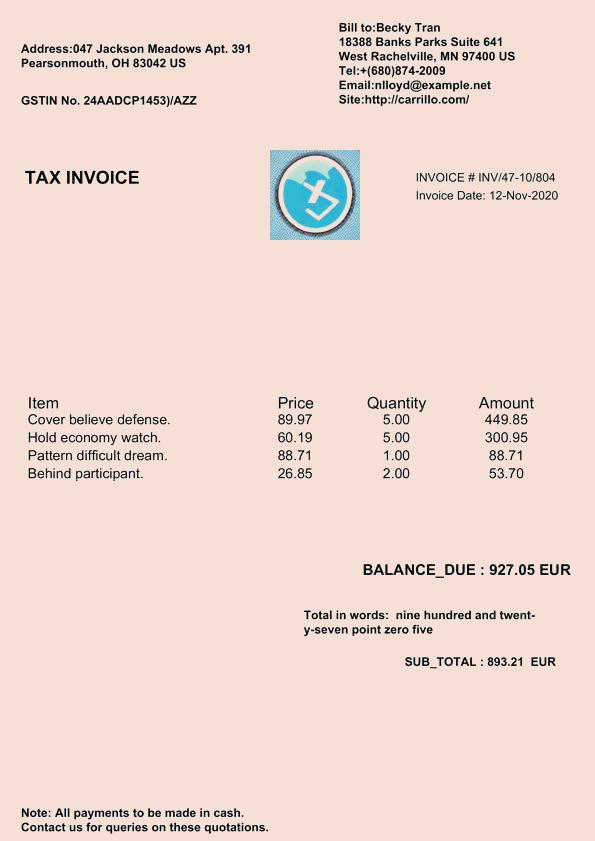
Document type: Invoice